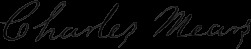
Signature of: charles mears